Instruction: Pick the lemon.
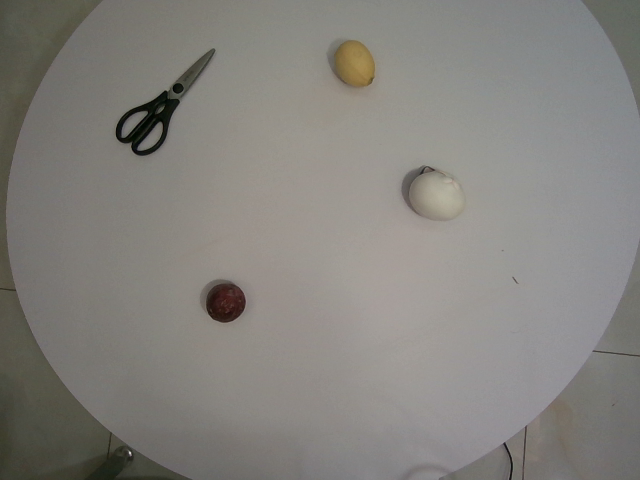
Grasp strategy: vertical